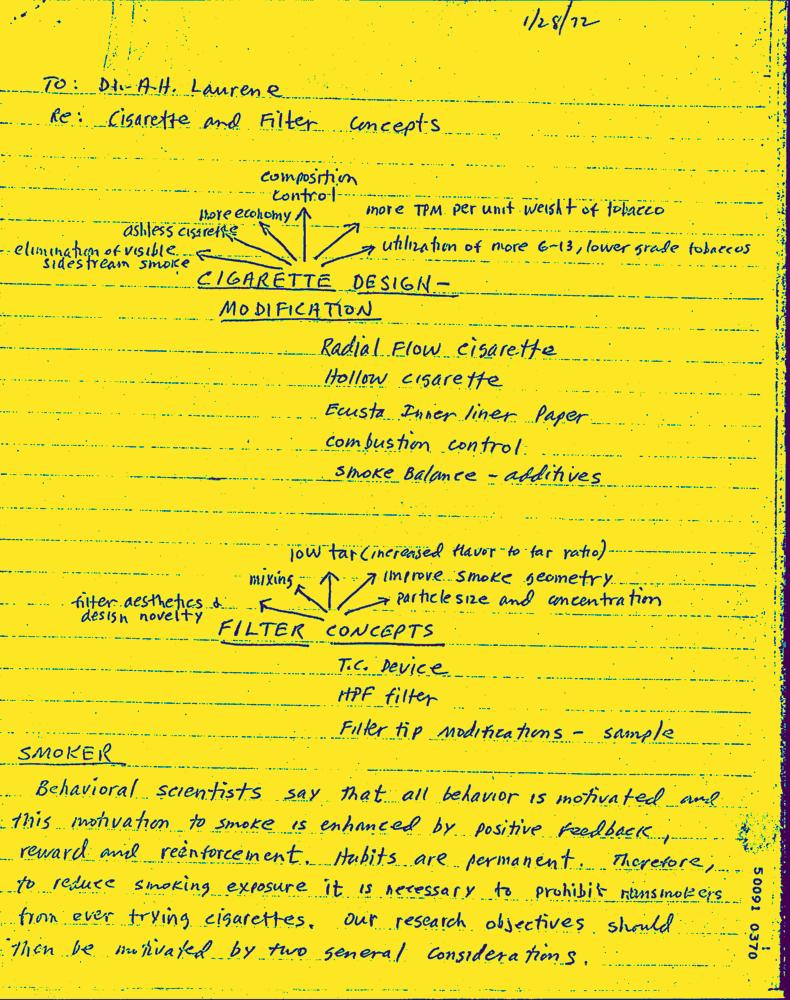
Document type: Hand-Written